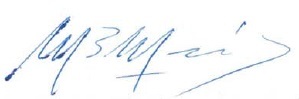
Signature of: mario benjamín menéndez